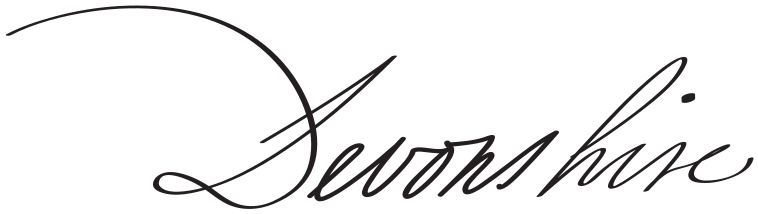
Signature of: william cavendish 4th duke of devonshire